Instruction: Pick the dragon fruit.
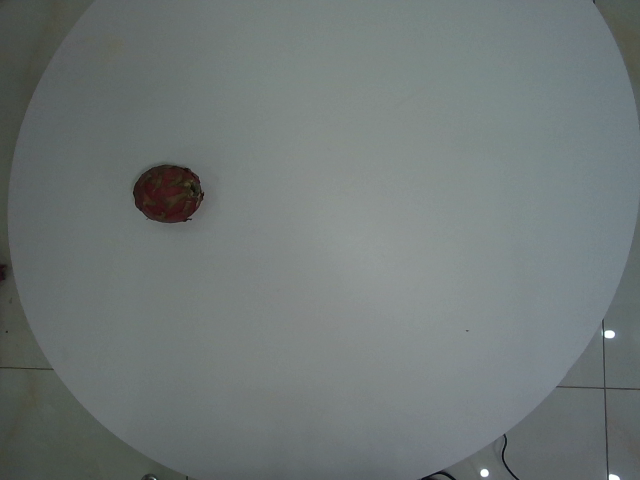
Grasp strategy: vertical